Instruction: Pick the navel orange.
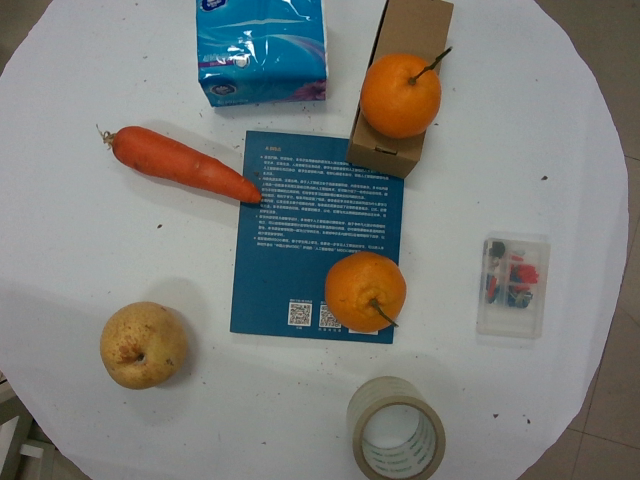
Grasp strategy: vertical